Question: What are the imaging findings?
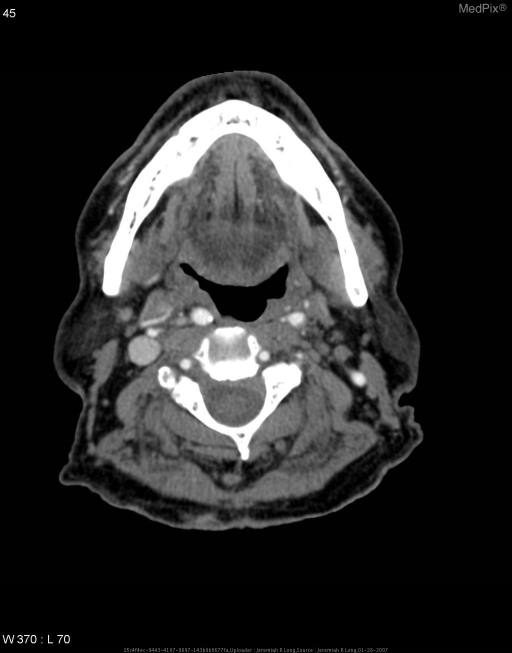
Answer: The imaging shows Contrast enhanced axial CT images of the neck demonstrate a marked tortuosity of the right internal carotid artery just distal to the carotid bulb.  There is medial deviation of the internal carotid with mass effect on the adjacent retropharyngeal soft tissues of the neck.  This correlates with the patient's "mass" alluded to in the clinical history.  Incidentally noted are calcified atherosclerotic plaques.

A thick section multi-planar reformatted image demonstrates the tortuosity of this vessel well.

Also in the patient's prior studies was a carotid dopler ultrasound examination which again demonstrated the tortuosity of this vessel. Contrast enhanced axial CT images demonstrate a marked tortuosity of the right internal carotid artery just distal to the carotid bulb with mass effect on the adjacent retropharyngeal soft tissues of the neck.

Incidentally noted are calcified atherosclerotic plaques..